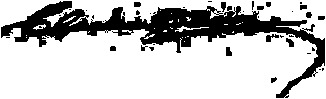
Signature of: charles e coon